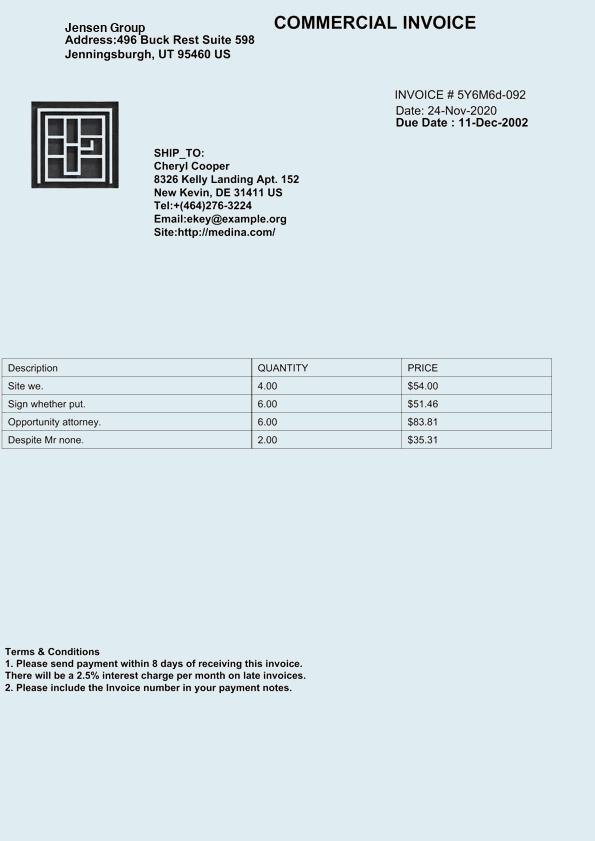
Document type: Invoice